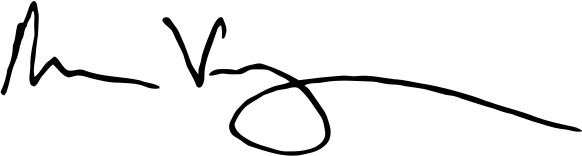
Signature of: marc veasey